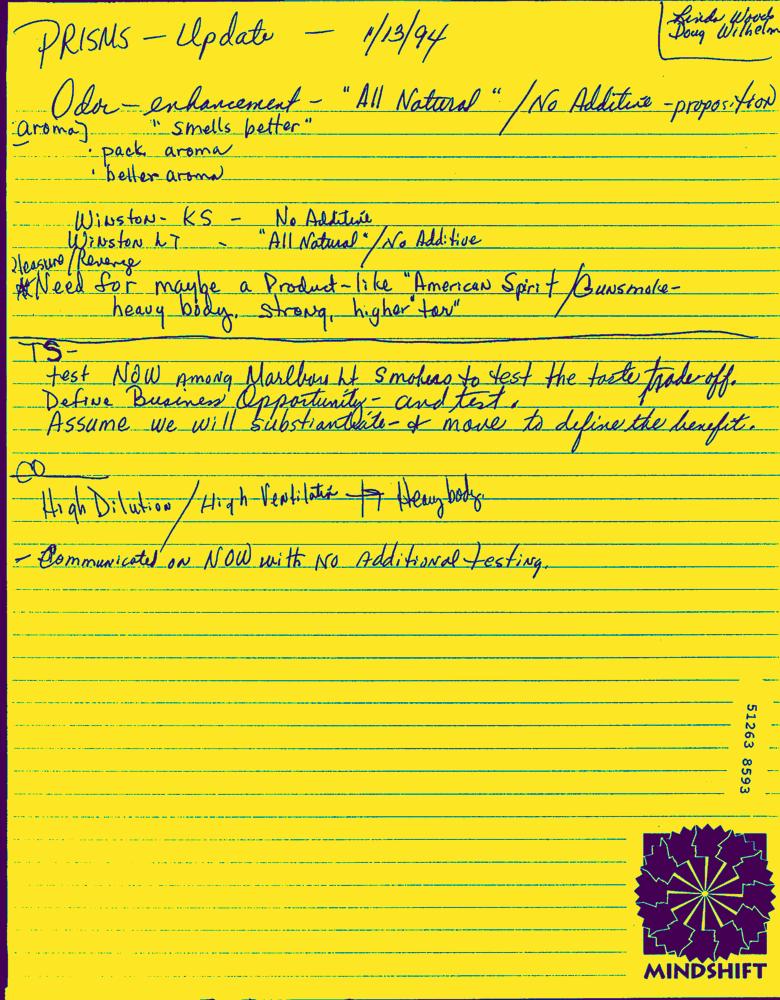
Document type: Hand-Written